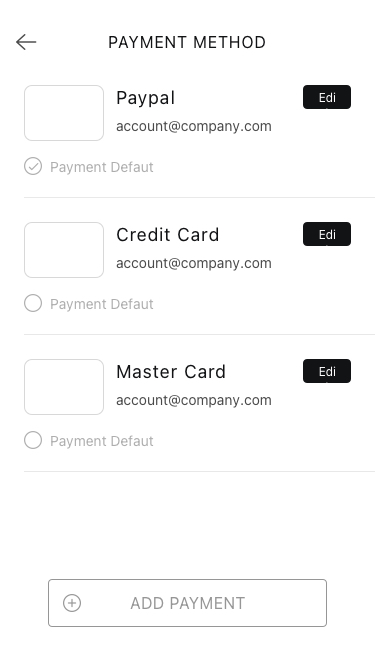
Text in this UI design:
Paypal
Edit
account@company.com
Payment Defaut
Credit Card
Edit
account@company.com
Payment Defaut
Master Card
Edit
account@company.com
Payment Defaut
Payment Method
Add Payment